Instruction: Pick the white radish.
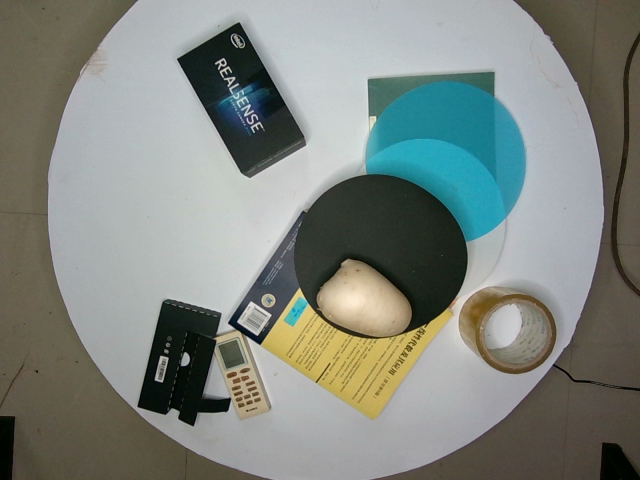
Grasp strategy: vertical